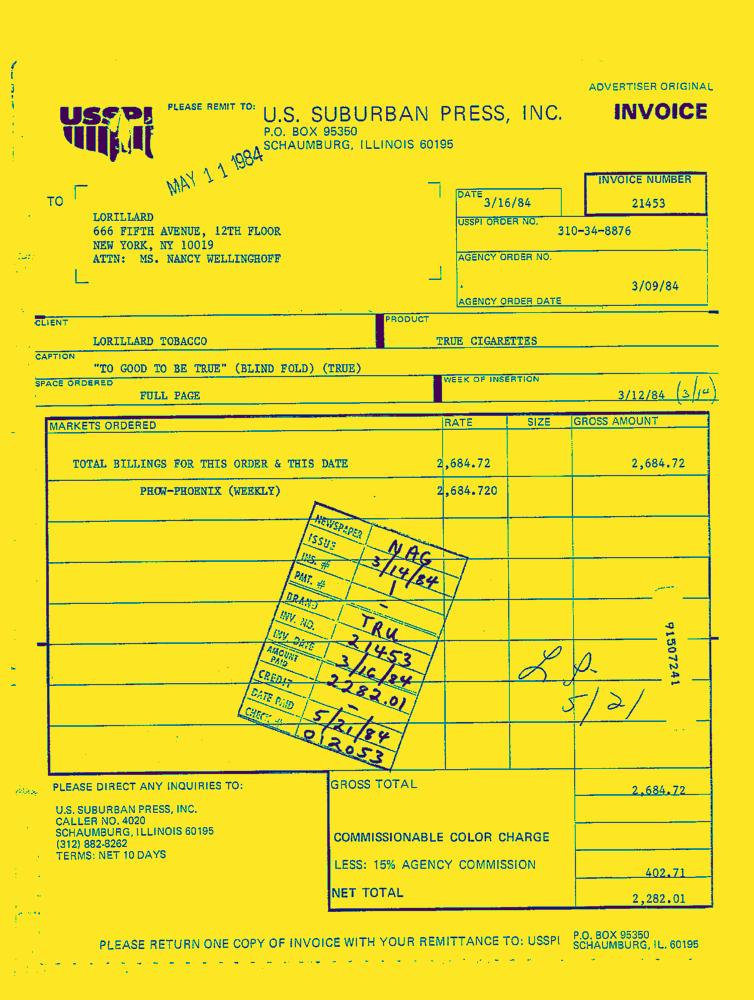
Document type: Invoice-Doc